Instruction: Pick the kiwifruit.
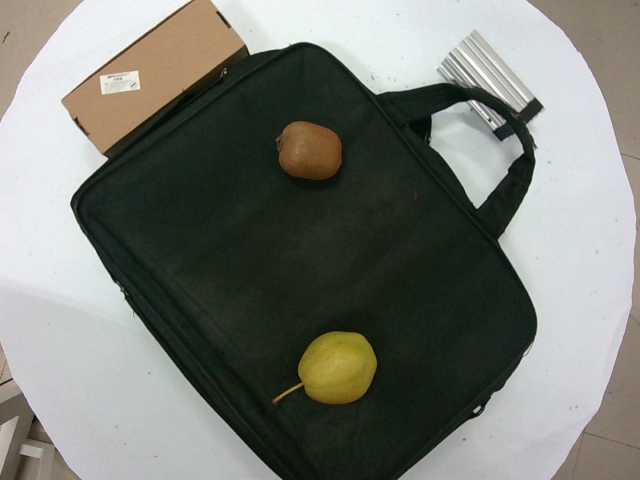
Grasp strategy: vertical